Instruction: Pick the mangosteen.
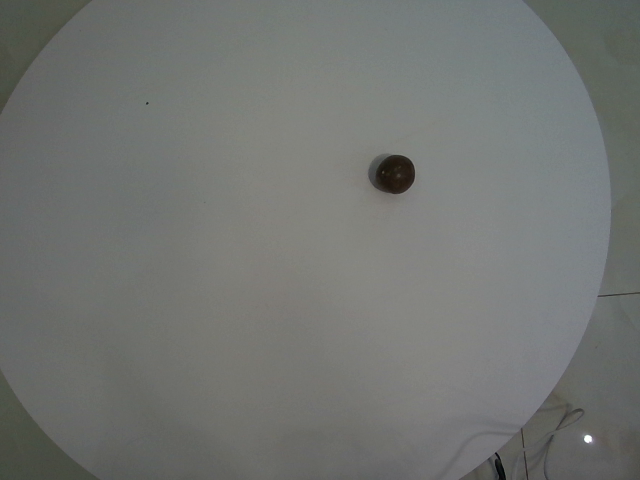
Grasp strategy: vertical